Question: Explain the disease:
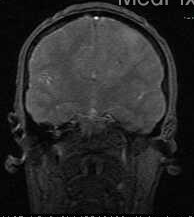
Answer: The disease is discussed as: The most common extraaxial neoplasm of the brain, meningiomas, often affect middle-aged women.  They account for 15-20% of all primary brain tumors. They are most commonly found in the parasagittal dura, convexities, sphenoid wing, cerebellopontine angle cistern, and olfactory groove.  Up to 90% are supratentorial, and 1% occur outside the CNS (presumably due to arachnoid rests).  Less than 10% cause symptoms, with the majority discovered incidentally or at autopsy or on brain imaging.

On CT, they are typically hyperdense, with up to 20% demonstrating calcification.  On MR, they are typically well-circumscribed and iso- to hypointense on T1, iso- to hyperintense on T2, and strongly enhancing.  A dural tail is seen in up to 72%, which is thought to represent a neoplastic infiltration or a reactive fibrovascular proliferation of the meninges.  This finding is suggestive but not specific, however.  Similarly, a distinct cleft of arachnoid with trapped CSF and vessels is common.  Meningiomas typically take one of two forms, either “globose” (spherical) or “en plaque” (flat).

Meningiomas may encase and narrow vessels, and incite a varying amount of edema, depending on location (cerebral cortical lesions have more edema, basal cisterns – less).  Bony changes may be hyperostotic or osteolytic, mimicking Paget’s or fibrous dysplasia.  On angiography, the “in-law” sign has been described (coming early and staying late) with an early blush and delayed washout.  Due to their vascularity, preoperative embolization can be performed (particularly at the skull base, where the lesions may be unresectable).

Malignant meningiomas, a rare variant, demonstrate rapid growth or intraparenchymal invasion.  These are associated with a higher rate of recurrence – 75%, versus a recurrence rate of 3-7% for benign meningiomas.